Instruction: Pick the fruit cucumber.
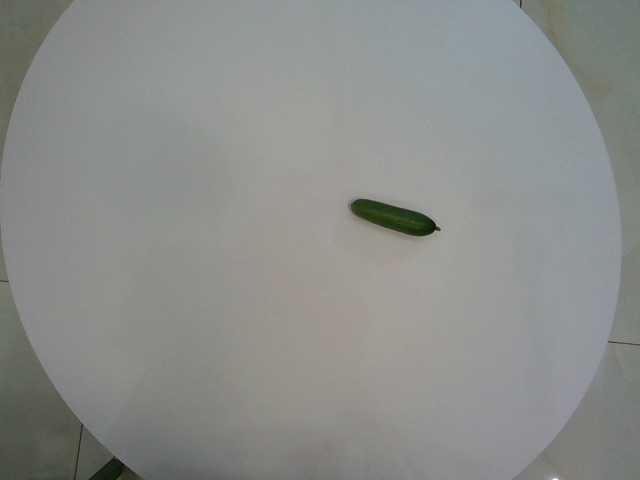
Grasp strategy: vertical